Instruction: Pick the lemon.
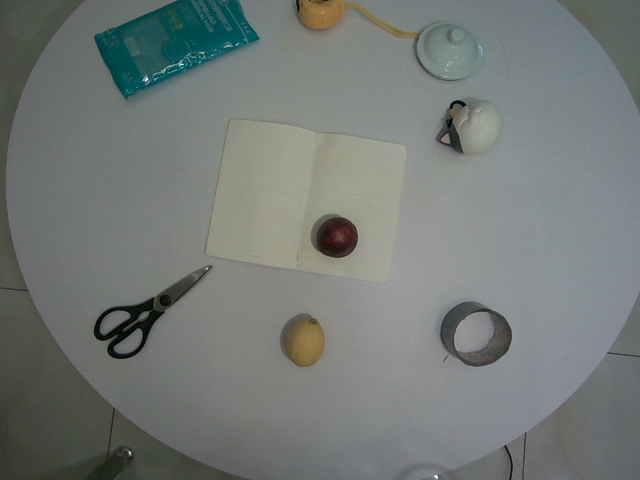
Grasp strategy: vertical